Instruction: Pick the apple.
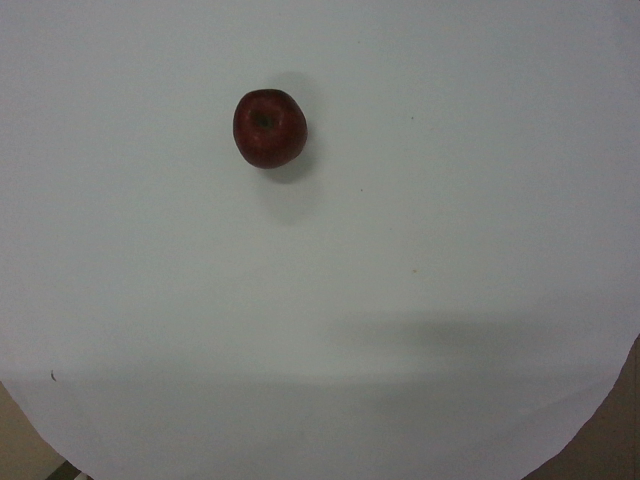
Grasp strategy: vertical